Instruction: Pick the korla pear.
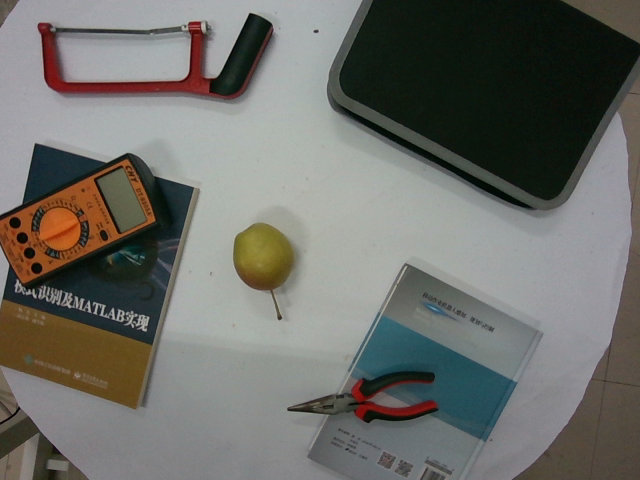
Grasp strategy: vertical